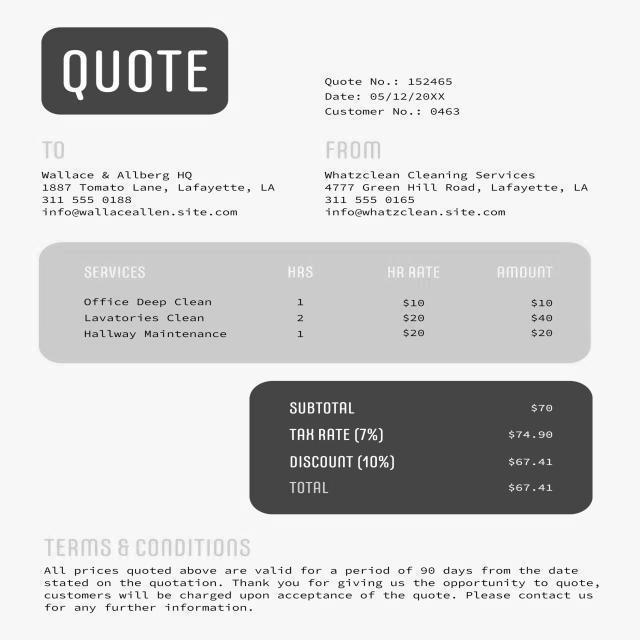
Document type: Invoice